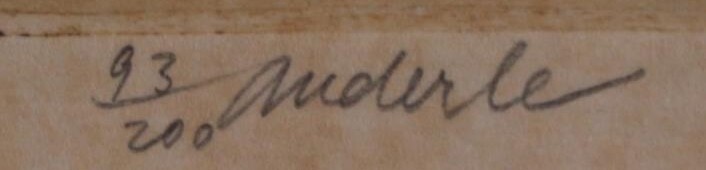
Signature of: jiří anderle